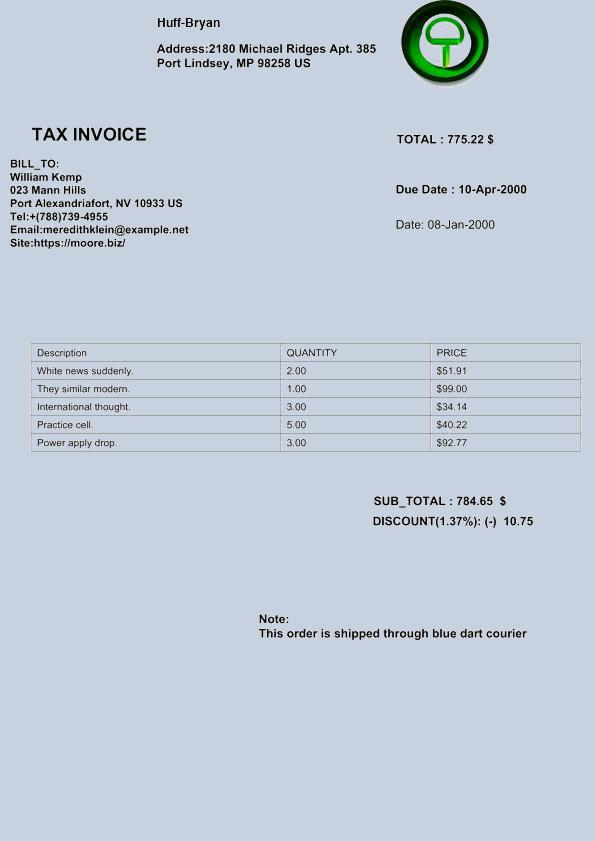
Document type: Invoice